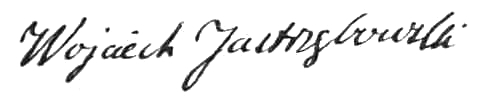
Signature of: wojciech jastrzębowski